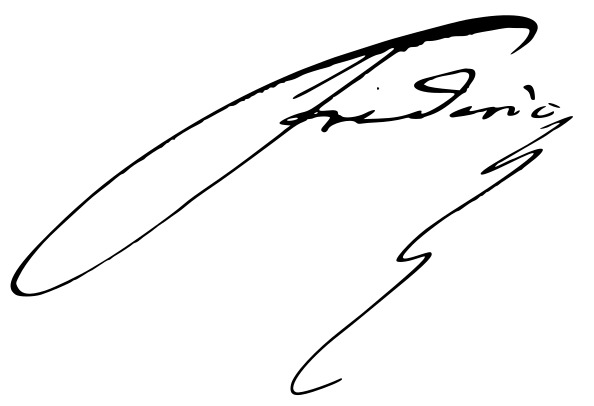
Signature of: frederick i of württemberg